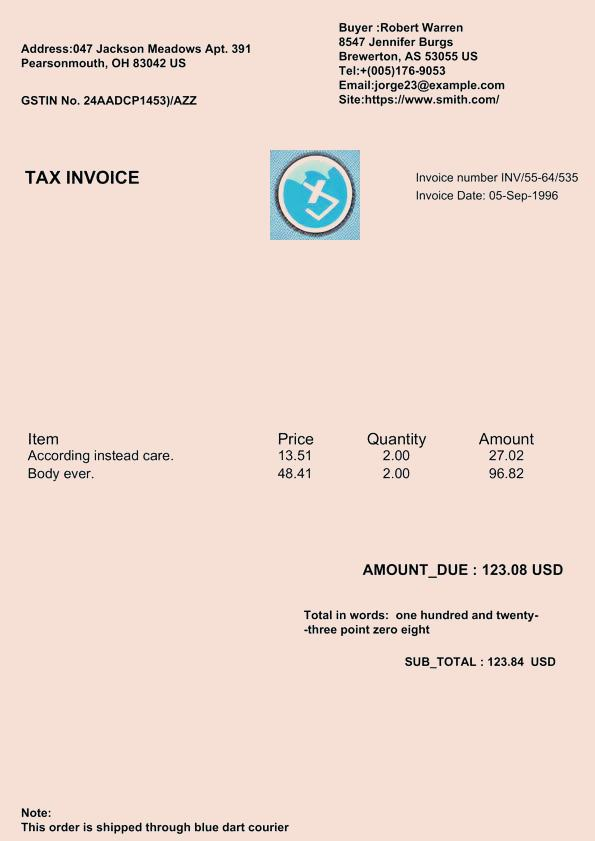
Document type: Invoice